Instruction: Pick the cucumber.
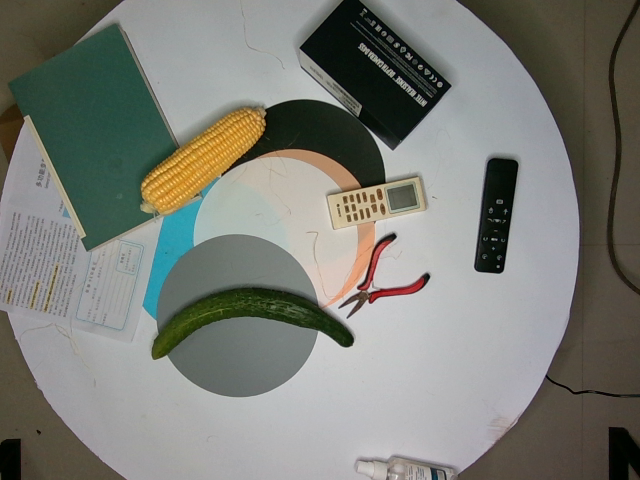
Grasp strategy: vertical